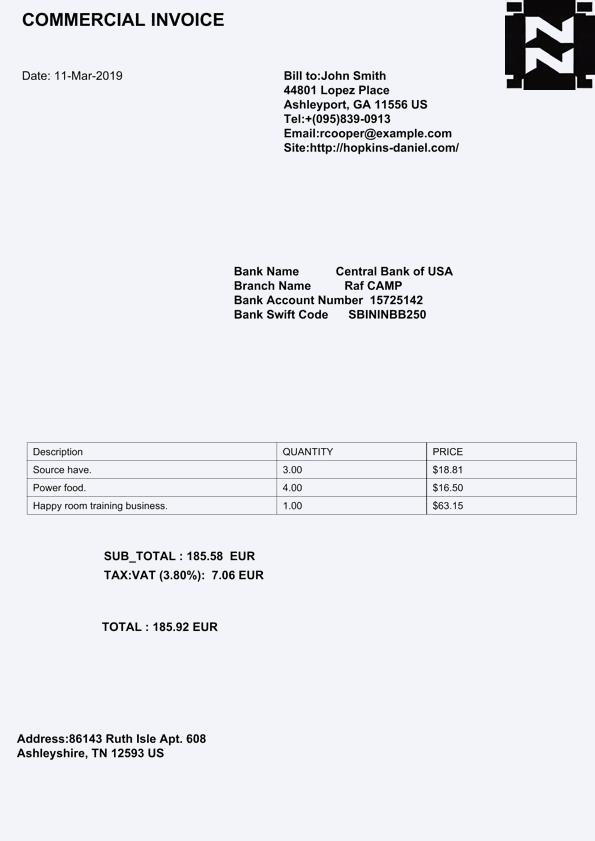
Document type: Invoice